Question: What could the diagnosis suggest?
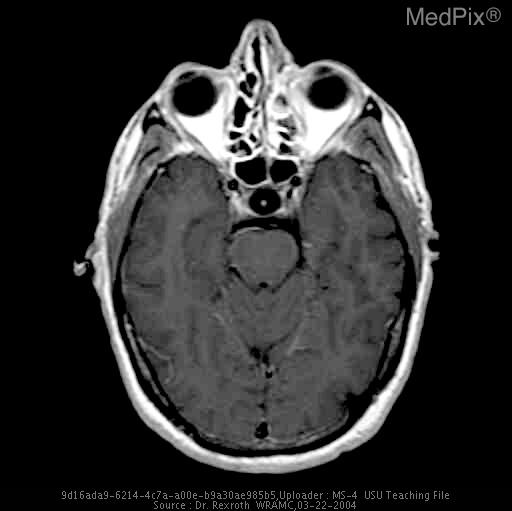
Answer: The possible diagnosis includes Arachnoid cyst
Rathke’s cleft cyst
partially empty sella turcica.